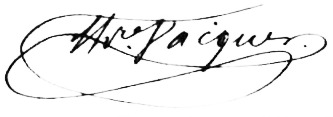
Signature of: théodore vacquer